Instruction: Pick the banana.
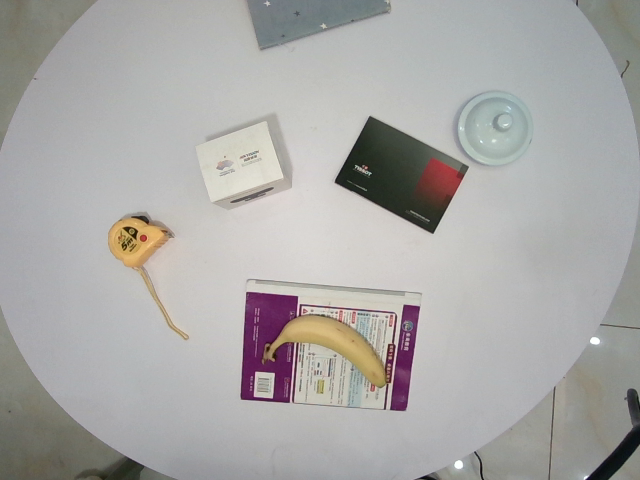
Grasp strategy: vertical